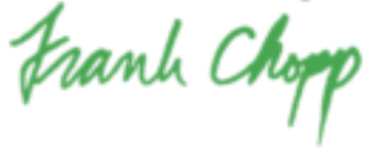
Signature of: frank chopp